Patient: Male, age 26
A 26 year old male was admitted with fever, chills and worsening cough for 2 weeks. He had a chronic cough which started 2 years prior to presentation and became progressively worse 2 weeks prior to presentation. He reported purulent sputum production with occasional streaks of blood in the sputum. There was no history of tuberculosis or tuberculosis exposure. He was tested tuberculin negative. His past medical history was not significant and his family history was noncontributory. His physical exam was remarkable for reduced air entry in the left upper lung field. Laboratory studies showed leukocytosis of 18,300 cells/ul. Sputum and blood cultures were negative. Sputum smear and culture for acid fast bacilli (AFB) were negative.
The mass is separated medially from the vessels by the mediastinal fat plane and is posteriorly outlined by the major fissure
Presence of endobronchial lesion and dilated cystic spaces suggest a bronchus filled with mucous.
Chest radiograph (CXR) (Fig. 1A) demonstrates luftsichel sign, which signifies left upper lobe collapse with an area of lucency around the aortic arch created by the hyperinflated left lower lobe, a portion of which wraps around the medial side of the collapsed left upper lobe. However, overall there is no significant volume loss of left upper lobe due to the presence of an expansive underlying mass. Lateral Chest radiograph (Fig. 1B) showed major fissure pulled anteriorly with hyper-inflated left lower lobe. Computed Tomography (CT) (Fig. 2A and B) of chest showed a large heterogenous mass with an endobronchial component and dilated cystic spaces. These cystic spaces demonstrate a branching pattern and appear to be the dilated bronchus filled with mucous secretions. There are signs on CT chest which helped to distinguish it as a lung mass
Pulmonary function test was consistent with mild obstructive airway disease with FEV1 of 2.87 L (76% predicted). Lung volumes were normal. Positron emission tomography (PET) scan with 18F-flurodeoxyglucose showed increased uptake only over left hemi-thorax with no other areas of uptake indicating metastasis. Flexible bronchoscopy was performed for further evaluation of this mass. There was a large pinkish polypoidal mass obstructing the left upper lobe bronchus with thick purulent secretions (Fig. 3). Endobronchial biopsy showed (Fig. 4A and B) malignant epithelial neoplasm infiltrating the fibrous hyaline stroma. The neoplasm is composed of multiple glandular structures lined by mucous secreting cells with interspersed stroma which has squamoid and clear cells with minimal mitosis which is consistent with the diagnosis of low grade primary salivary type lung cancer: mucoepidermoid carcinoma. Thoracic surgery was consulted for left upper sleeve lobectomy. Unfortunately there were extensive adhesions which limited the separation of vascular planes between the left upper and lower lobe and thus complete pneumonectomy was performed. Extensive lymph node sampling did not reveal any regional spread. His postoperative course was uneventful and did not require any adjuvant therapy.
Keywords: luftsichel sign, mucoepidermoid carcinoma, pneumonectomy
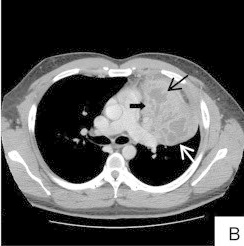
Image caption: B - CT chest cross sectional view: The mass is separated medially from the vessels by the mediastinal fat plane (arrow head), posteriorly outlined by the major fissure (white arrow) and contains dilated cystic spaces with branching pattern suggestive of dilated bronchus filled with mucus (black arrow).